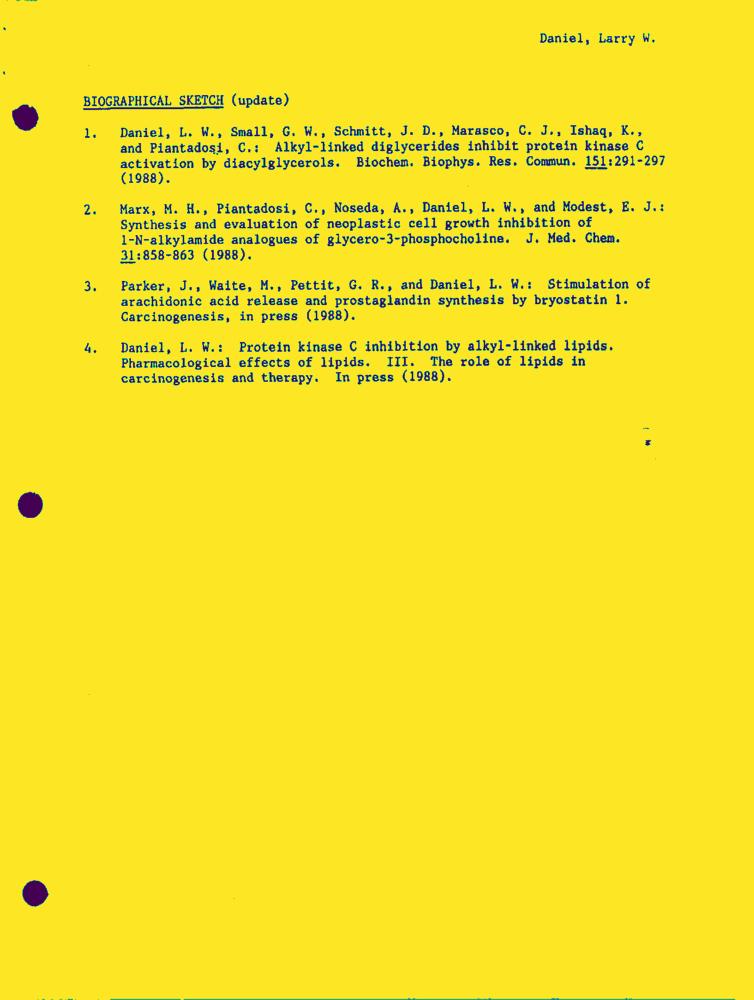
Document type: Resume-Doc